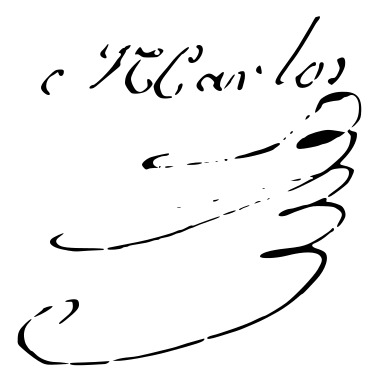
Signature of: carlos de borbón y borbón parma